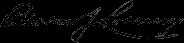
Signature of: benson john lossing